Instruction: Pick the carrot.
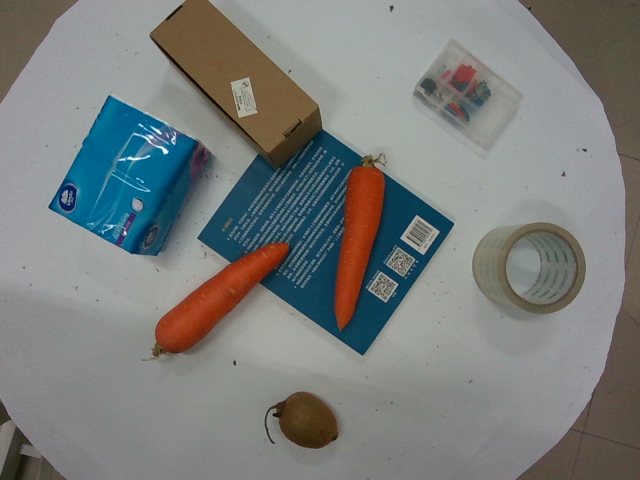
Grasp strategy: vertical